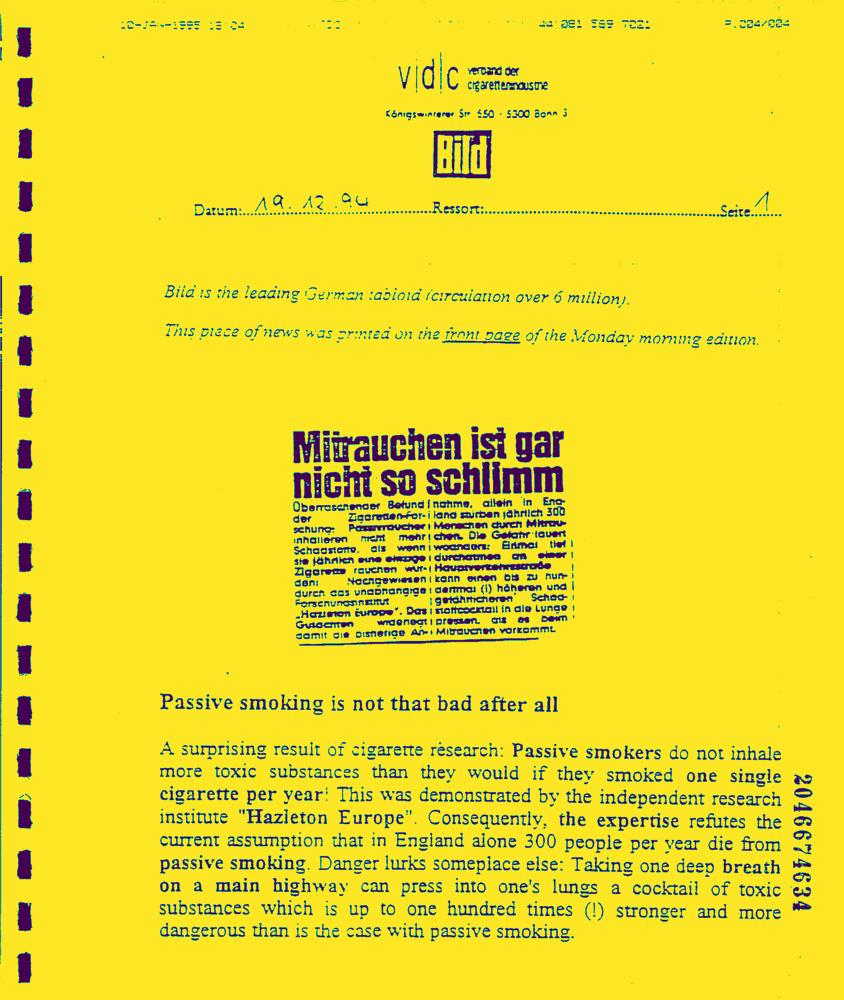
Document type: News-Article